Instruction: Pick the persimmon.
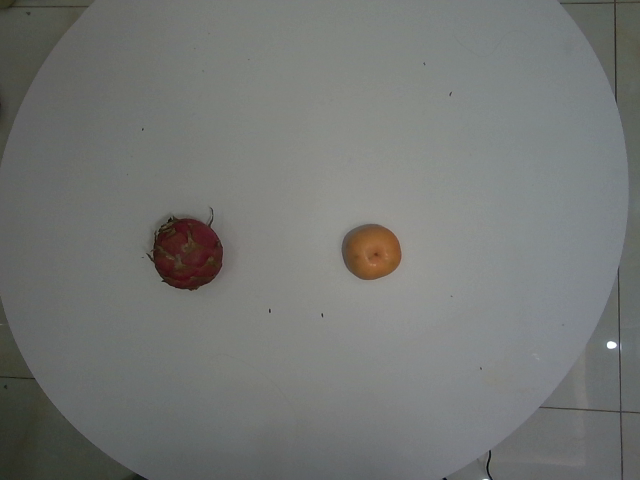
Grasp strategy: vertical